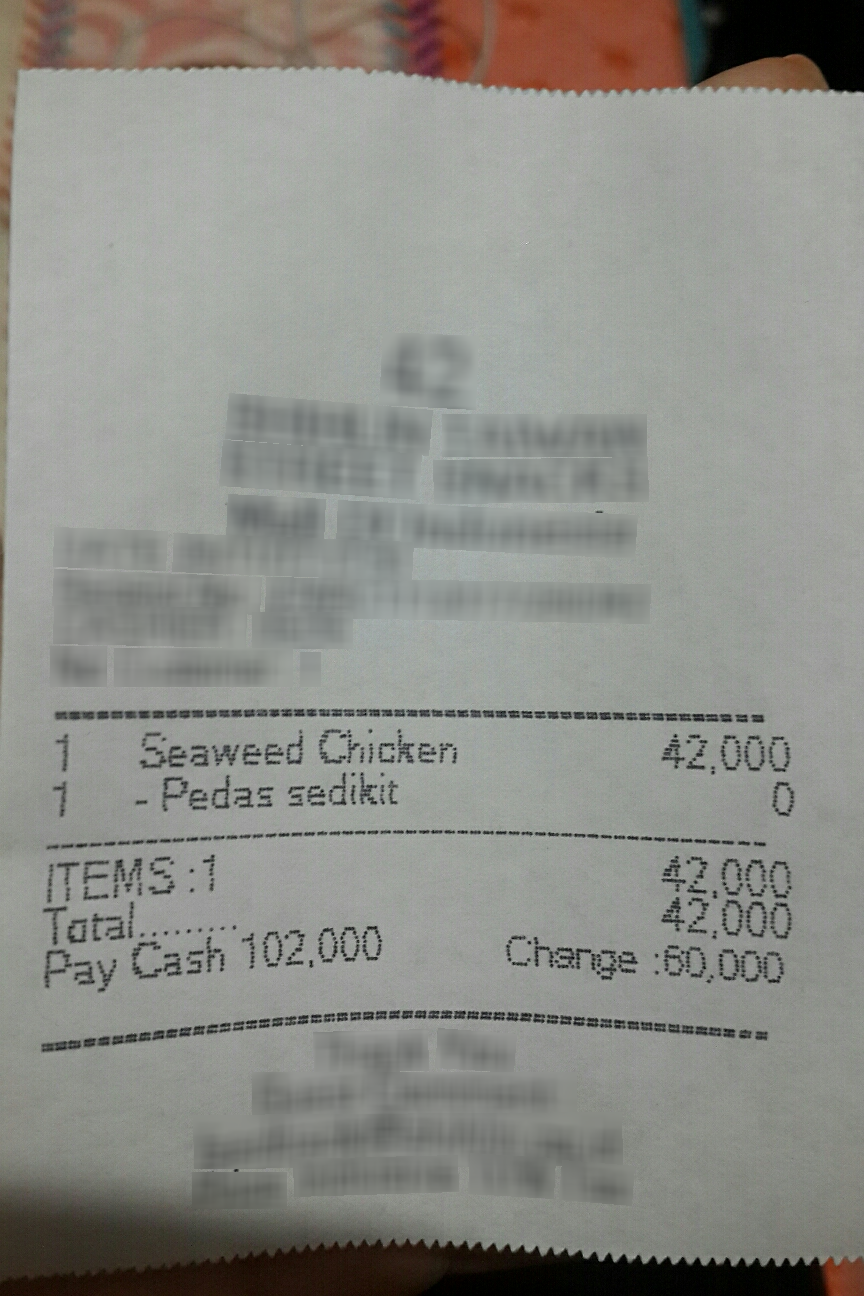
Number of items: 6
Subtotal: 42,000
Total: 42,000
OCR text regions:
text: Total
text: 42,000
text: Cash
text: 102,000
text: Pay
text: Change :
text: 60,000
text: ITEMS:
text: 1
text: 1
text: Seaweed
text: Chicken
text: 42,000
text: 1
text: - Pedas
text: sedikit
text: 0
text: 42,000